Question: Describe the condition in detail:
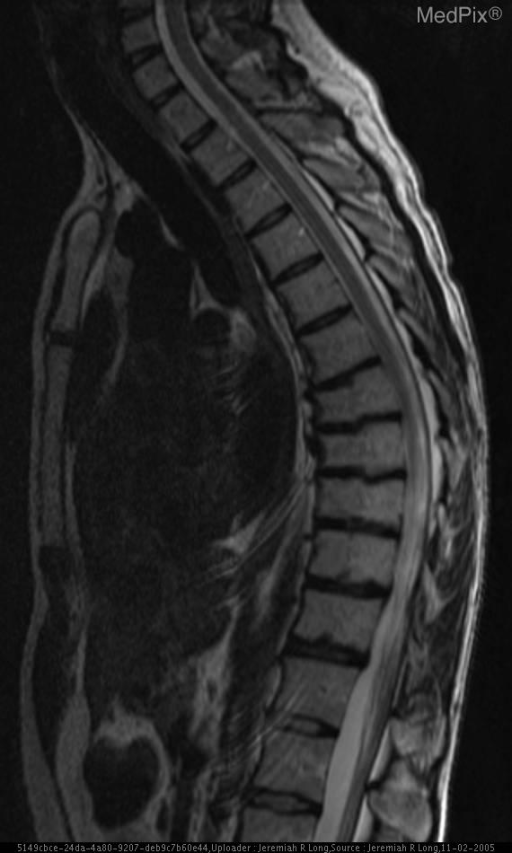
Answer: The disease is discussed as: Scheurmann first described the clinical findings of a rigid kyphosis associated with wedging of the vertebral bodies in 1920.  In 1964, Sorensen defined the radiographic criteria associted with Scheuermann kyphosis as anterior wedging of at least 5 degrees in at least three adjacent vertebral bodies.

Traditionally this disorder is described in the thoracic spine.  Additional radiographic characteristics of Scheuermann kyphosis include endplate irregularities and Schmorl's nodes.

Scheuermann kyphosis is estimated to affect approximately 4 to 8 percent of the general population, with a slightly higher incidence reported in males when compared to females.

Clinical presentation typically occurs in early adolescence with parents noticing the deformity, or with children complaining of back pain.  Pain associated with this deformity is characteristically located just distal to the apex of the deformity and radiates laterally in a paraspinal pattern.

The etiology of this disorder remains unclear, although most investigators agree that mechanical factors involving axial loading play some role in the pathogenesis.

Treatment options for Scheuermann kyphosis depend upon the degree of deformity and its associated symptoms.  The typical approach includes conservative management with non-steroidal pain medications, physical therapy, and bracing, and more aggressive treatment with surgical correction.